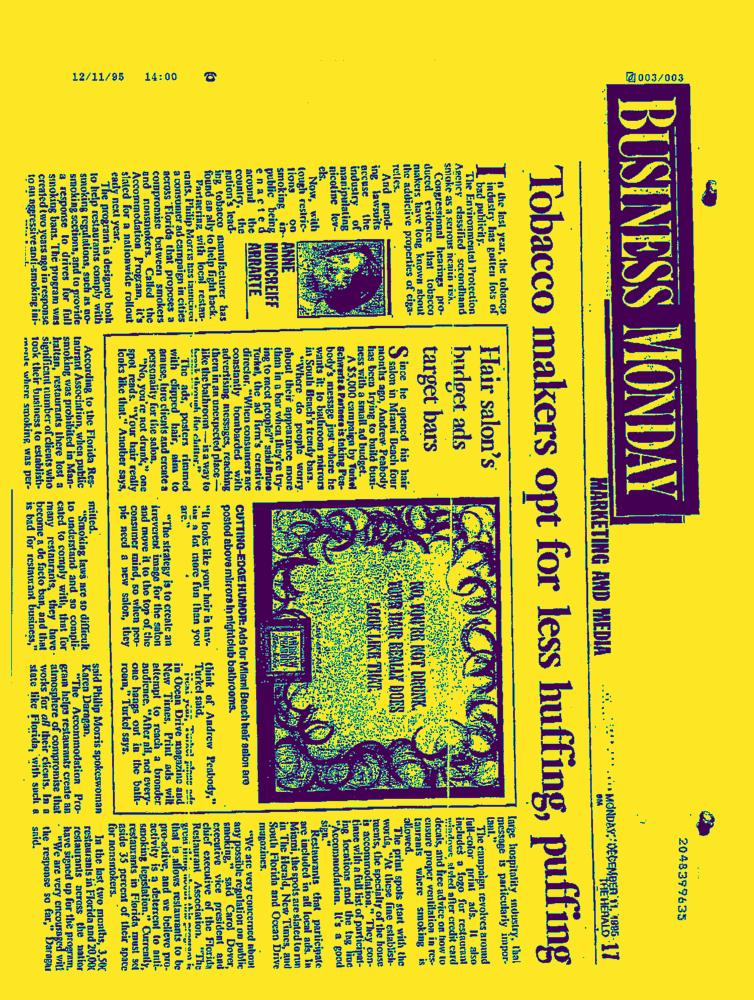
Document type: News-Article